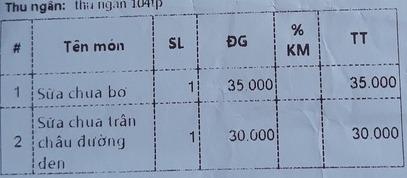
Thu ngân: thu ngan 104fp

<table>
  <tr>
    <th>#</th>
    <th>Tên món</th>
    <th>SL</th>
    <th>ĐG</th>
    <th>% KM</th>
    <th>TT</th>
  </tr>
  <tr>
    <td>1</td>
    <td>Sữa chua bơ</td>
    <td>1</td>
    <td>35.000</td>
    <td></td>
    <td>35.000</td>
  </tr>
  <tr>
    <td>2</td>
    <td>Sữa chua trân châu đường đen</td>
    <td>1</td>
    <td>30.000</td>
    <td></td>
    <td>30.000</td>
  </tr>
</table>